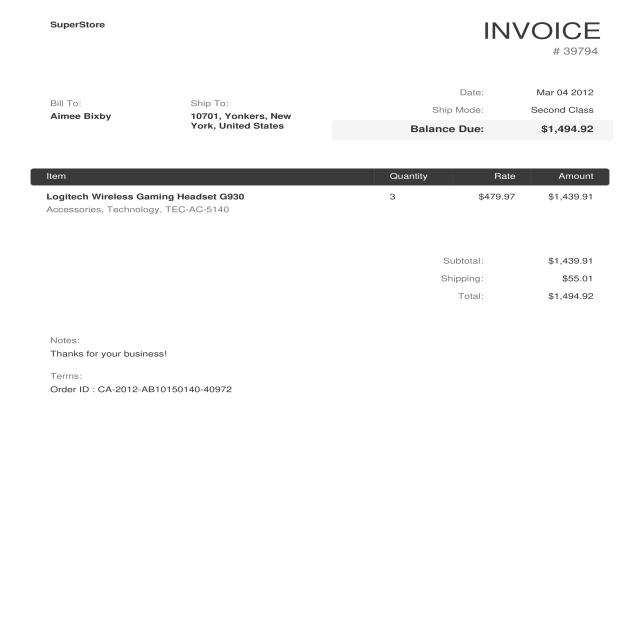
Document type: Invoice